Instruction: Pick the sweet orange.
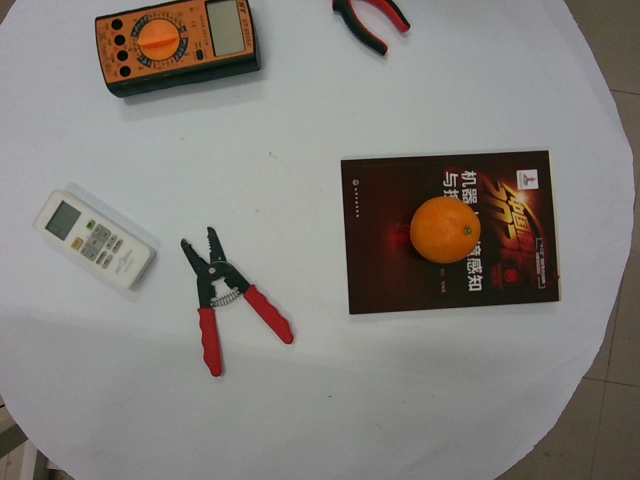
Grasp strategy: vertical